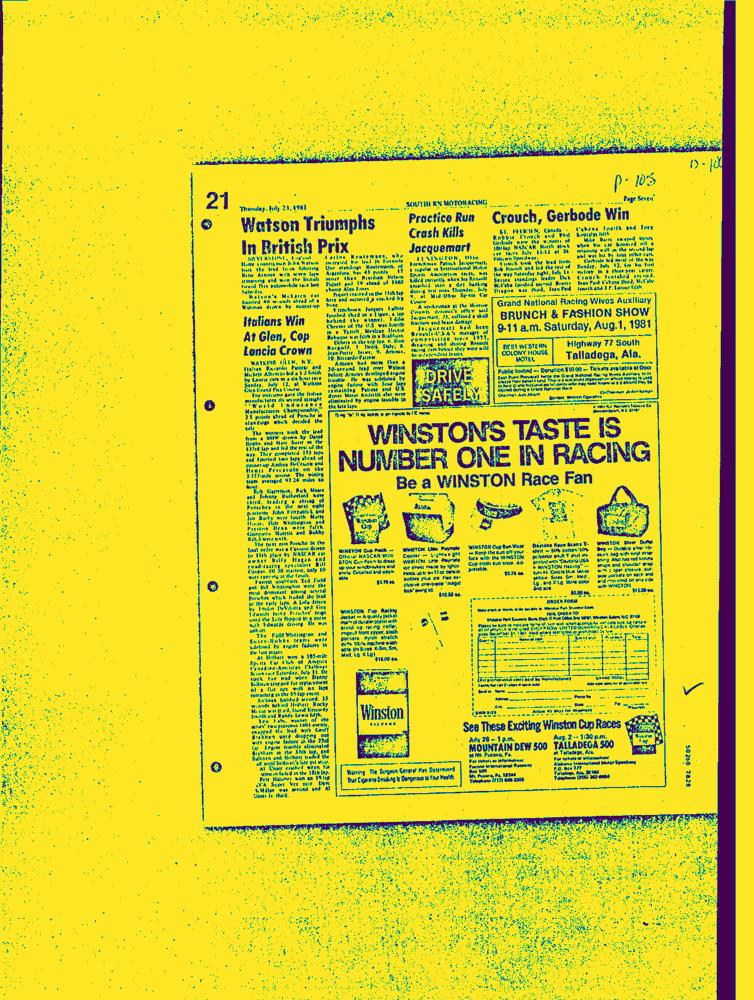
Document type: AD